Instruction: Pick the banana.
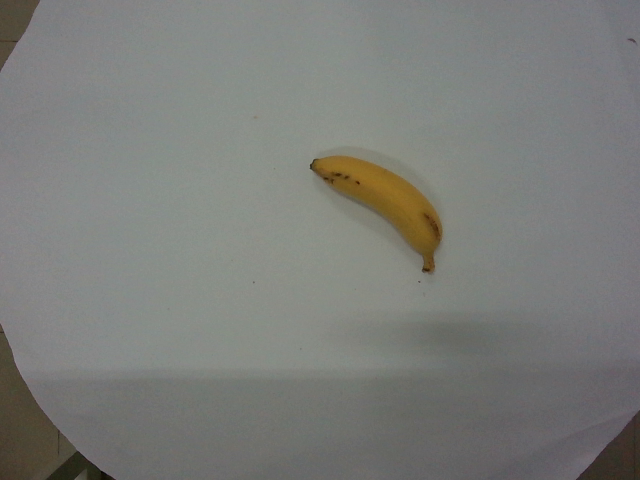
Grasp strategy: vertical